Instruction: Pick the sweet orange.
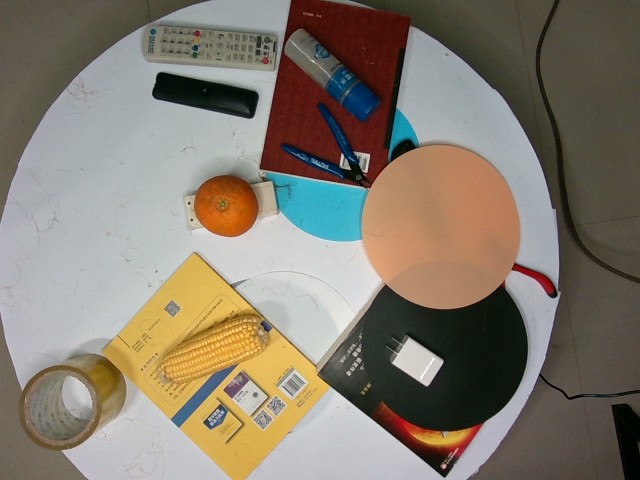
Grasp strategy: vertical